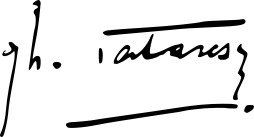
Signature of: gheorghe tătărescu